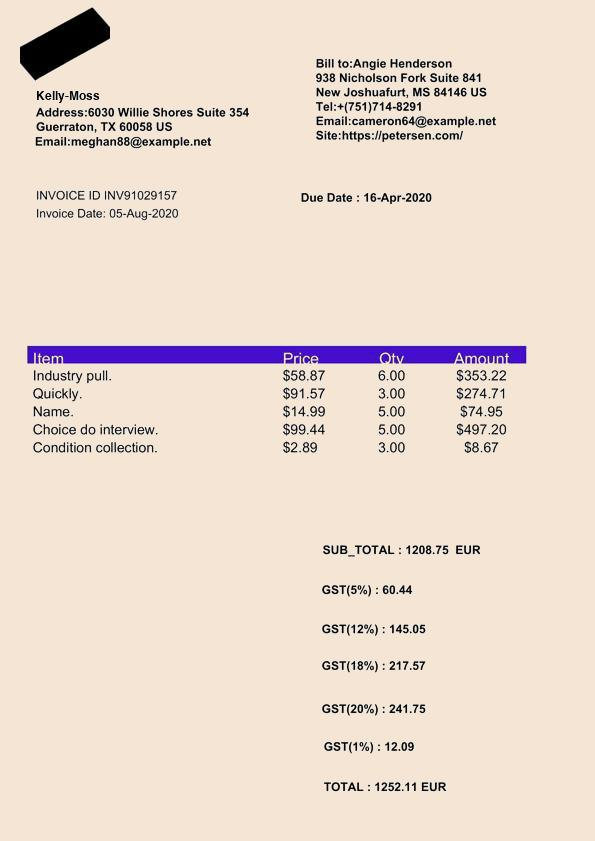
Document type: Invoice